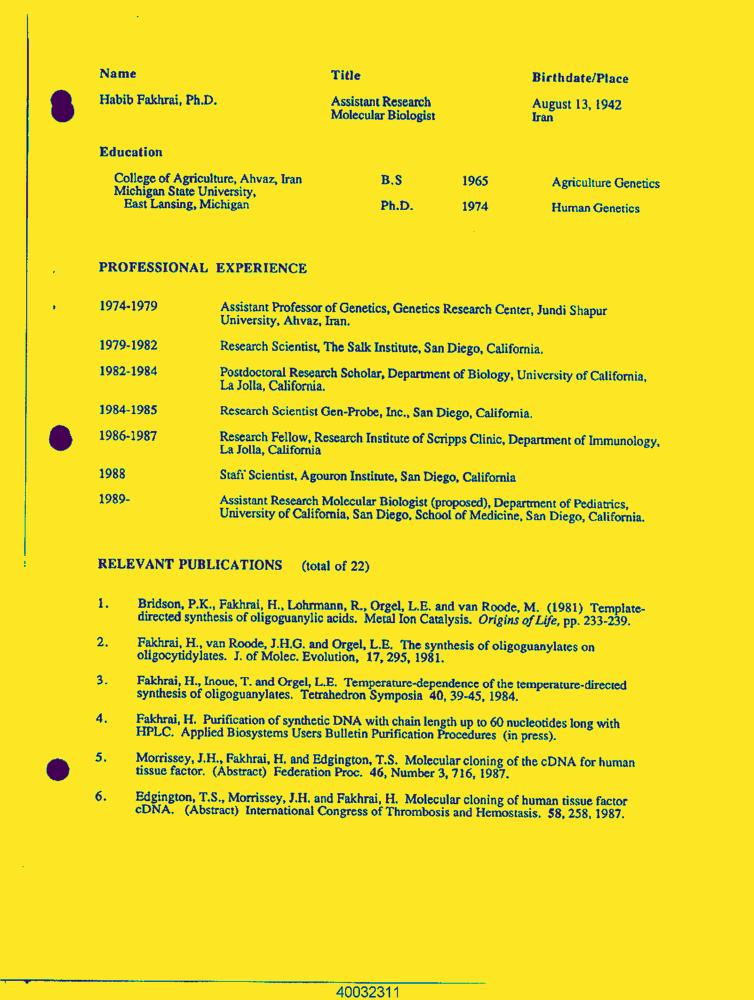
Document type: Resume-Doc